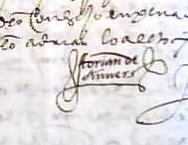
Signature of: adrián de amberes